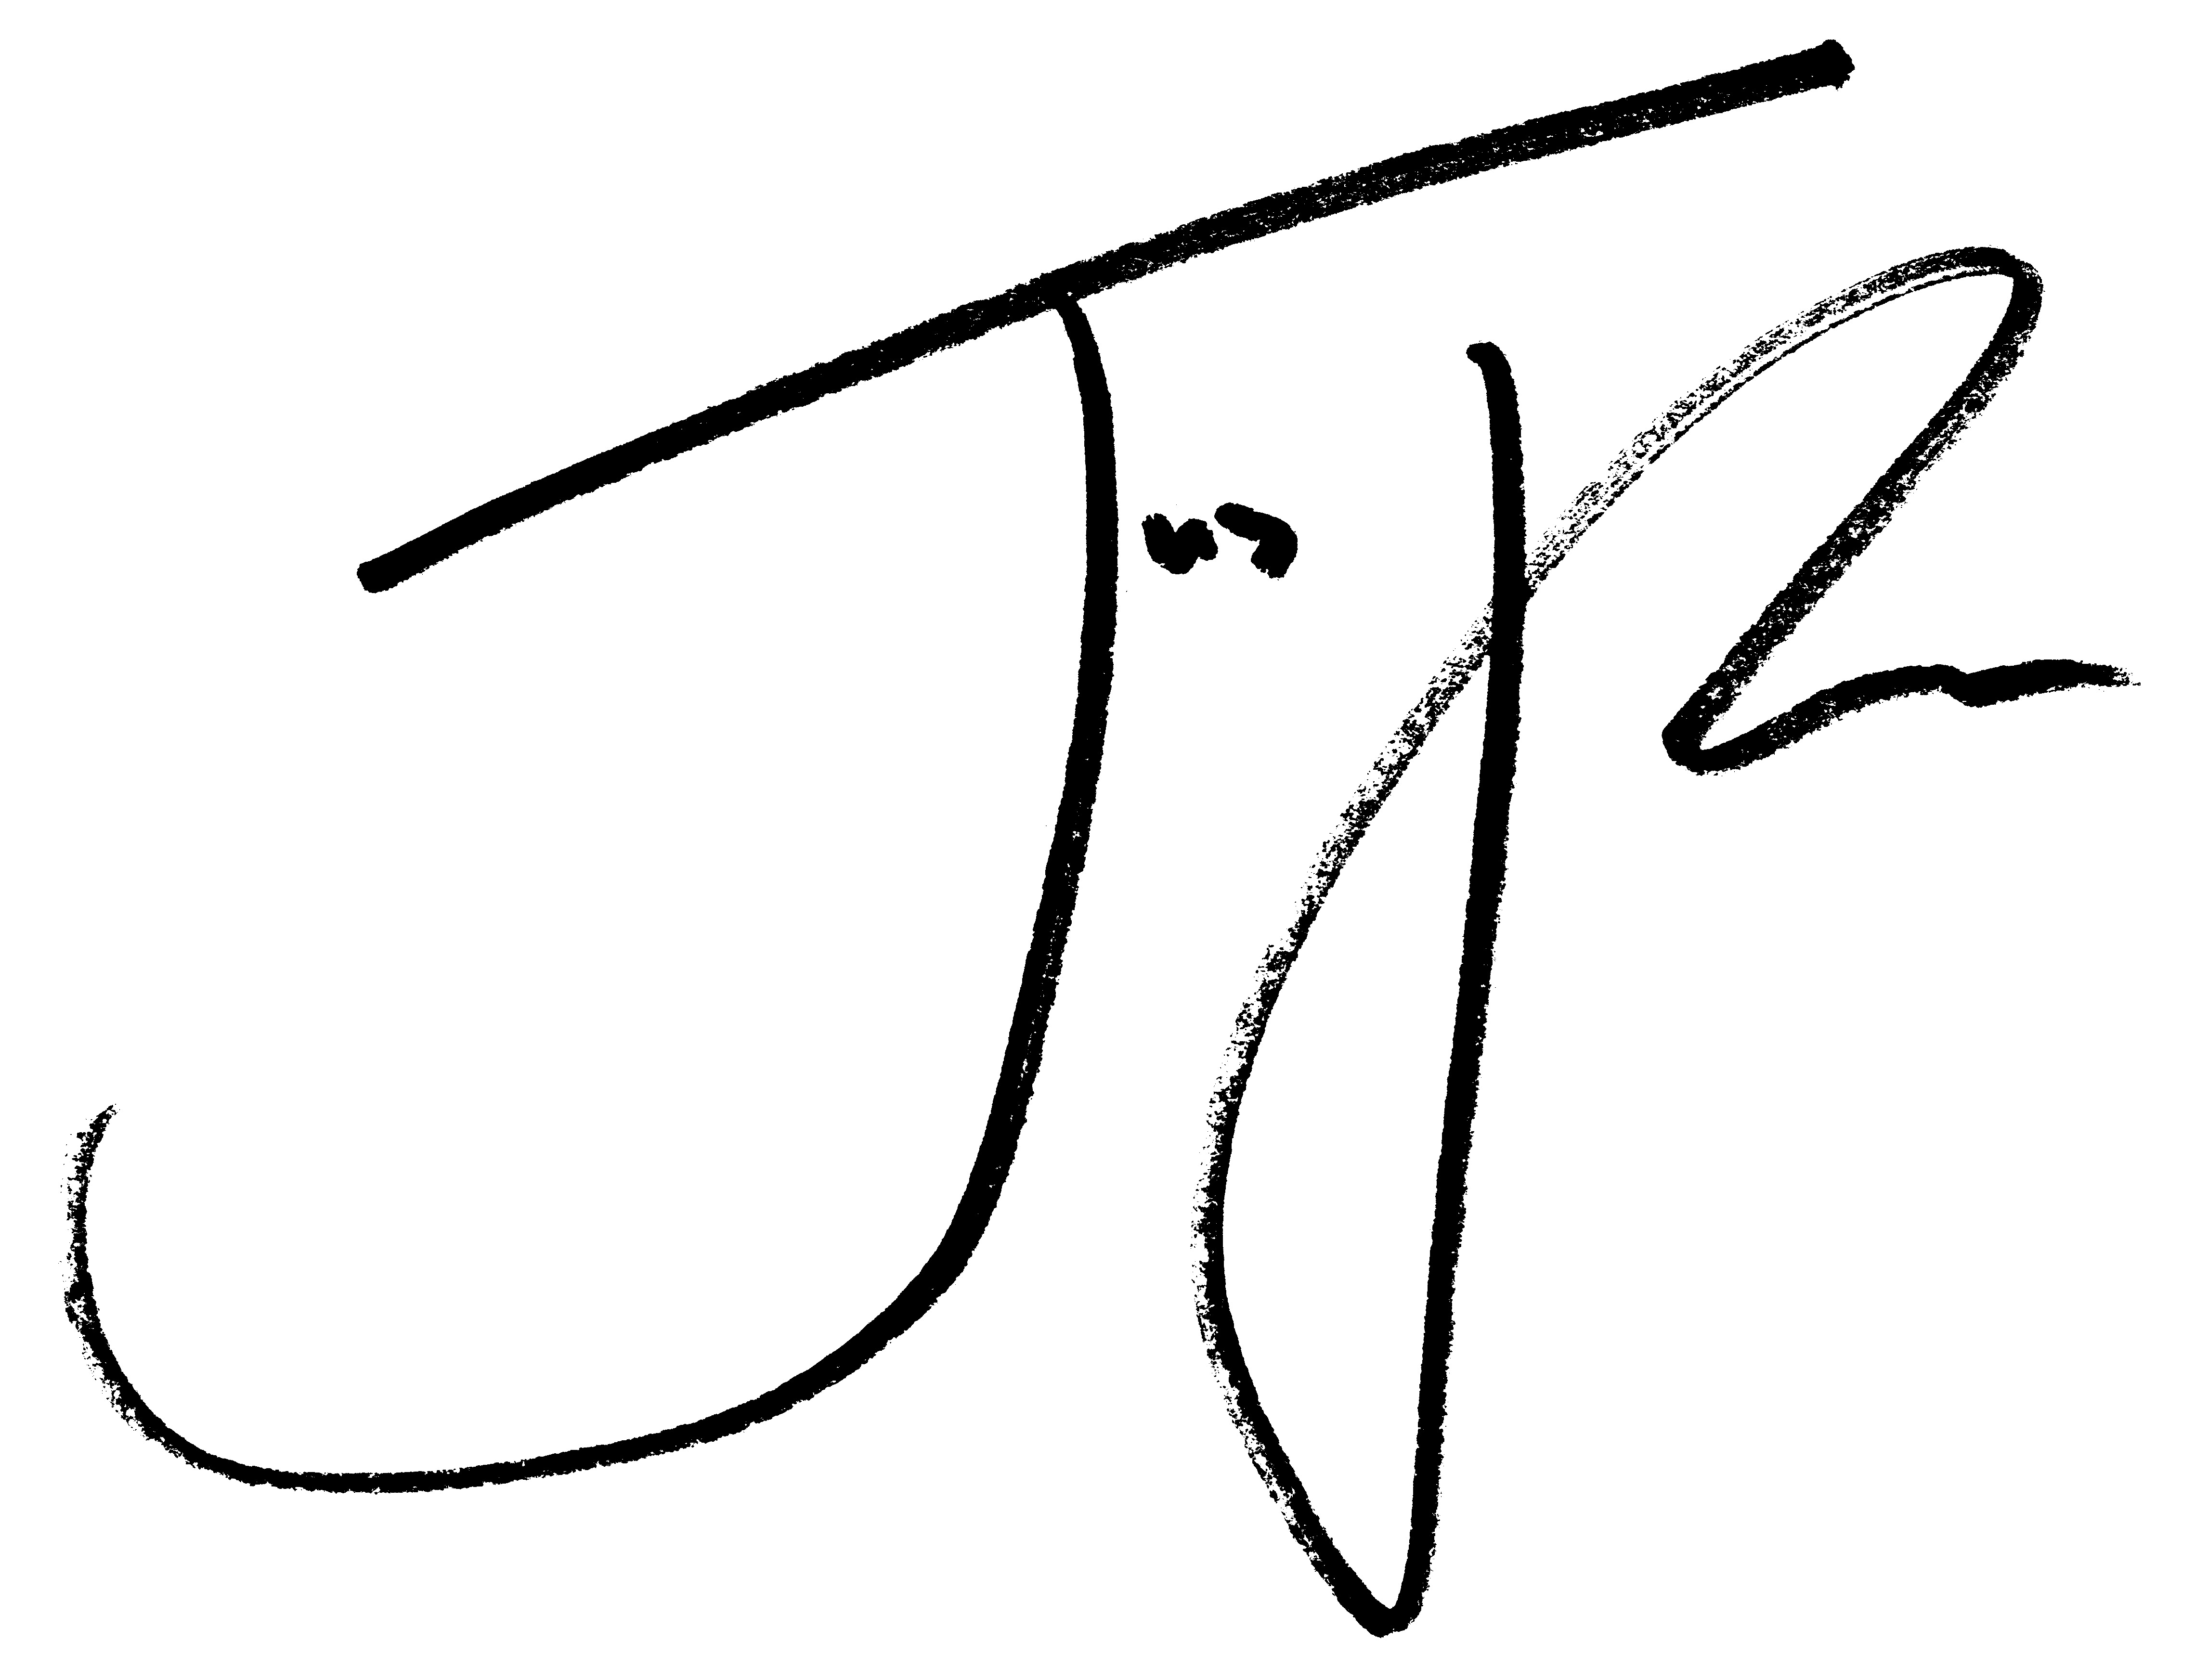
Signature of: jus reign